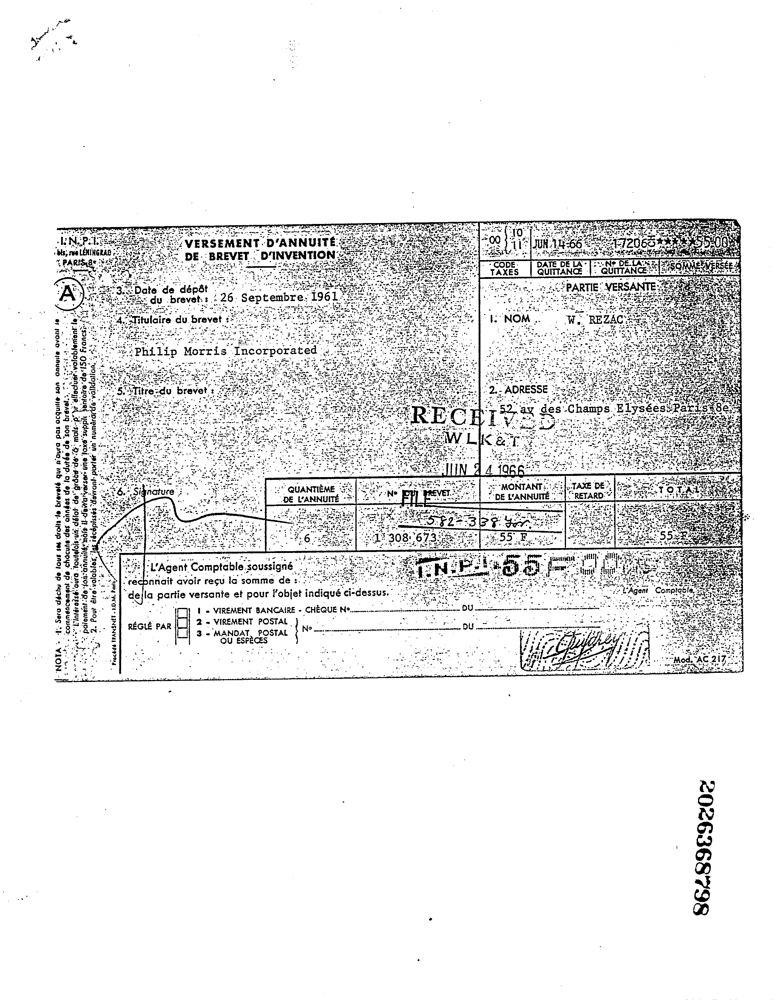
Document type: Invoice